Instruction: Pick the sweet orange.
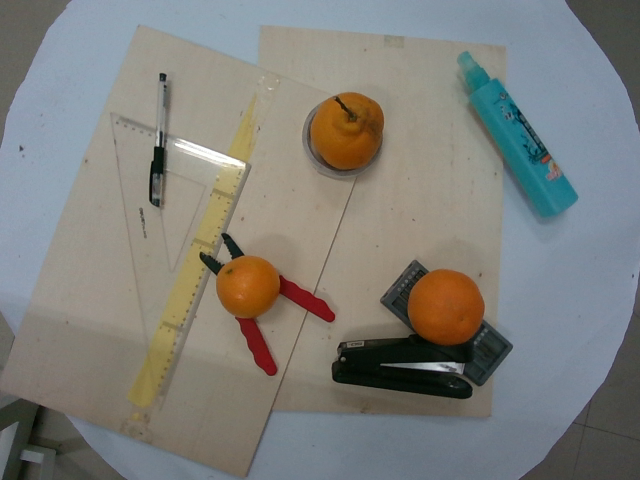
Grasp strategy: vertical